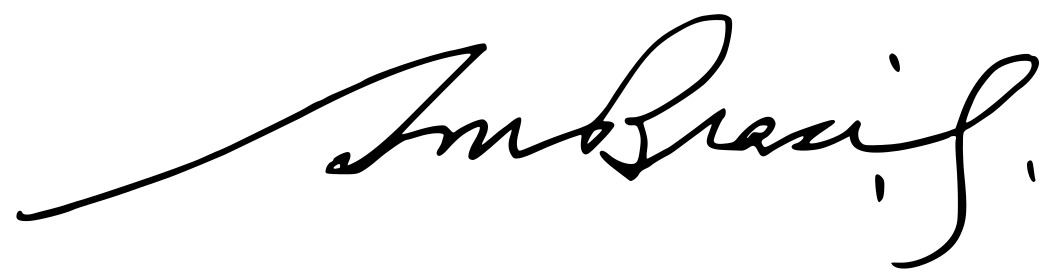
Signature of: francisco de assis almeida brasil